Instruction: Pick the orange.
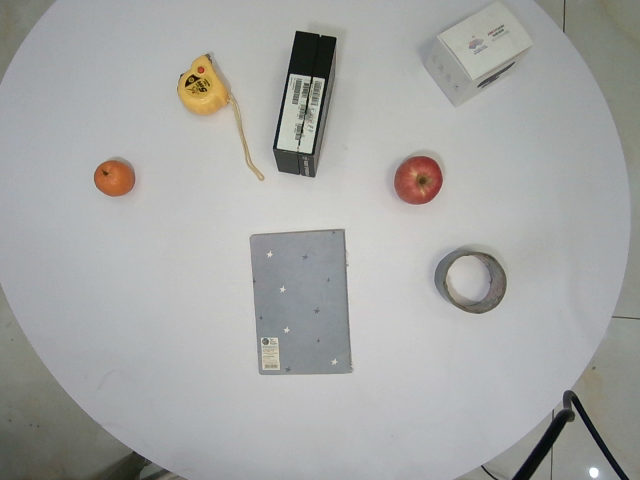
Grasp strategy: vertical